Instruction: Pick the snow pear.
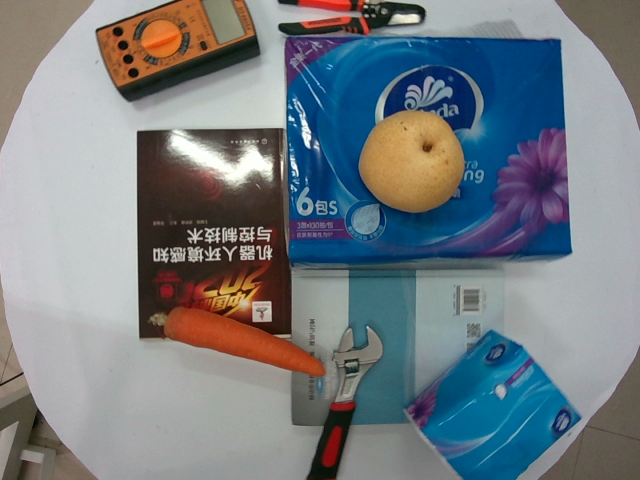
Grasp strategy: vertical